Question: What appears to be the issue?
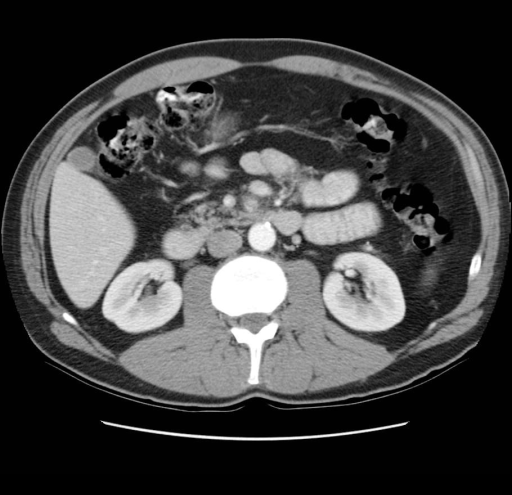
Answer: The findings suggest Abdominal CT (with contrast):1.  Mild stranding focally in the lesser sac, medial to the second portion of the duodenum, anterior to the third portion of the duodenum, posterior to the pancreas and just inferior to the pancreatic head, with mild stranding adjacent to the SMA.2.  Possible mild narrowing of the third portion of the duodenum between the SMA and aorta.Addendum: Small thrombus within the proximal portion of the SMA.  Distal to this region the contrast is not as bright as the proximal SMA, with mild adjacent inflammatory changes adjacent to the SMA consistent with SMA Syndrome.. 1.  Mild stranding focally in the lesser sac, medial to the second portion of the duodenum, anterior to the third portion of the duodenum, posterior to the pancreas and just inferior to the pancreatic head, with mild stranding adjacent to the SMA.

2.  Possible mild narrowing of the third portion of the duodenum between the SMA and aorta.

Addendum: Small thrombus within the proximal portion of the SMA.  Distal to this region the contrast is not as bright as the proximal SMA, with mild adjacent inflammatory changes adjacent to the SMA consistent with SMA Syndrome.. The patient might have a history of 47 year old, with 12 day hx of steadily worsening, crampy abdominal pain.  Pt reported experiencing sudden onset of pain on the morning of 01 Jan and worsening over the course of day.  Pt presented to local ED and underwent CT and US (both negative), was diagnosed with viral vs bacterial gastroenteritits, and released.  Pt and family returned to his geographical home, however the pain did not subside, and pt presented to the local hospital 2 days later (9 days prior to current presentation).  Pt was seen in the family health clinic and was referred to GI for workup and treatment for gastric ulcer.  He was started on prevacid and zantac, and sent home.  H pylori test at that time was negative.  The pain did not improve over the course of the next several days, and steadily worsened.  He stated that eating made it worse, and that curling into a fetal position helped.  On the morning of 13 Jan he presented to the ED again, stating that the pain peaked the night before, and the pain is as low as it has been in days.  Negative nausea or vomiting.  + fever and chills on initial presentation 01Jan, however currently afebrile..